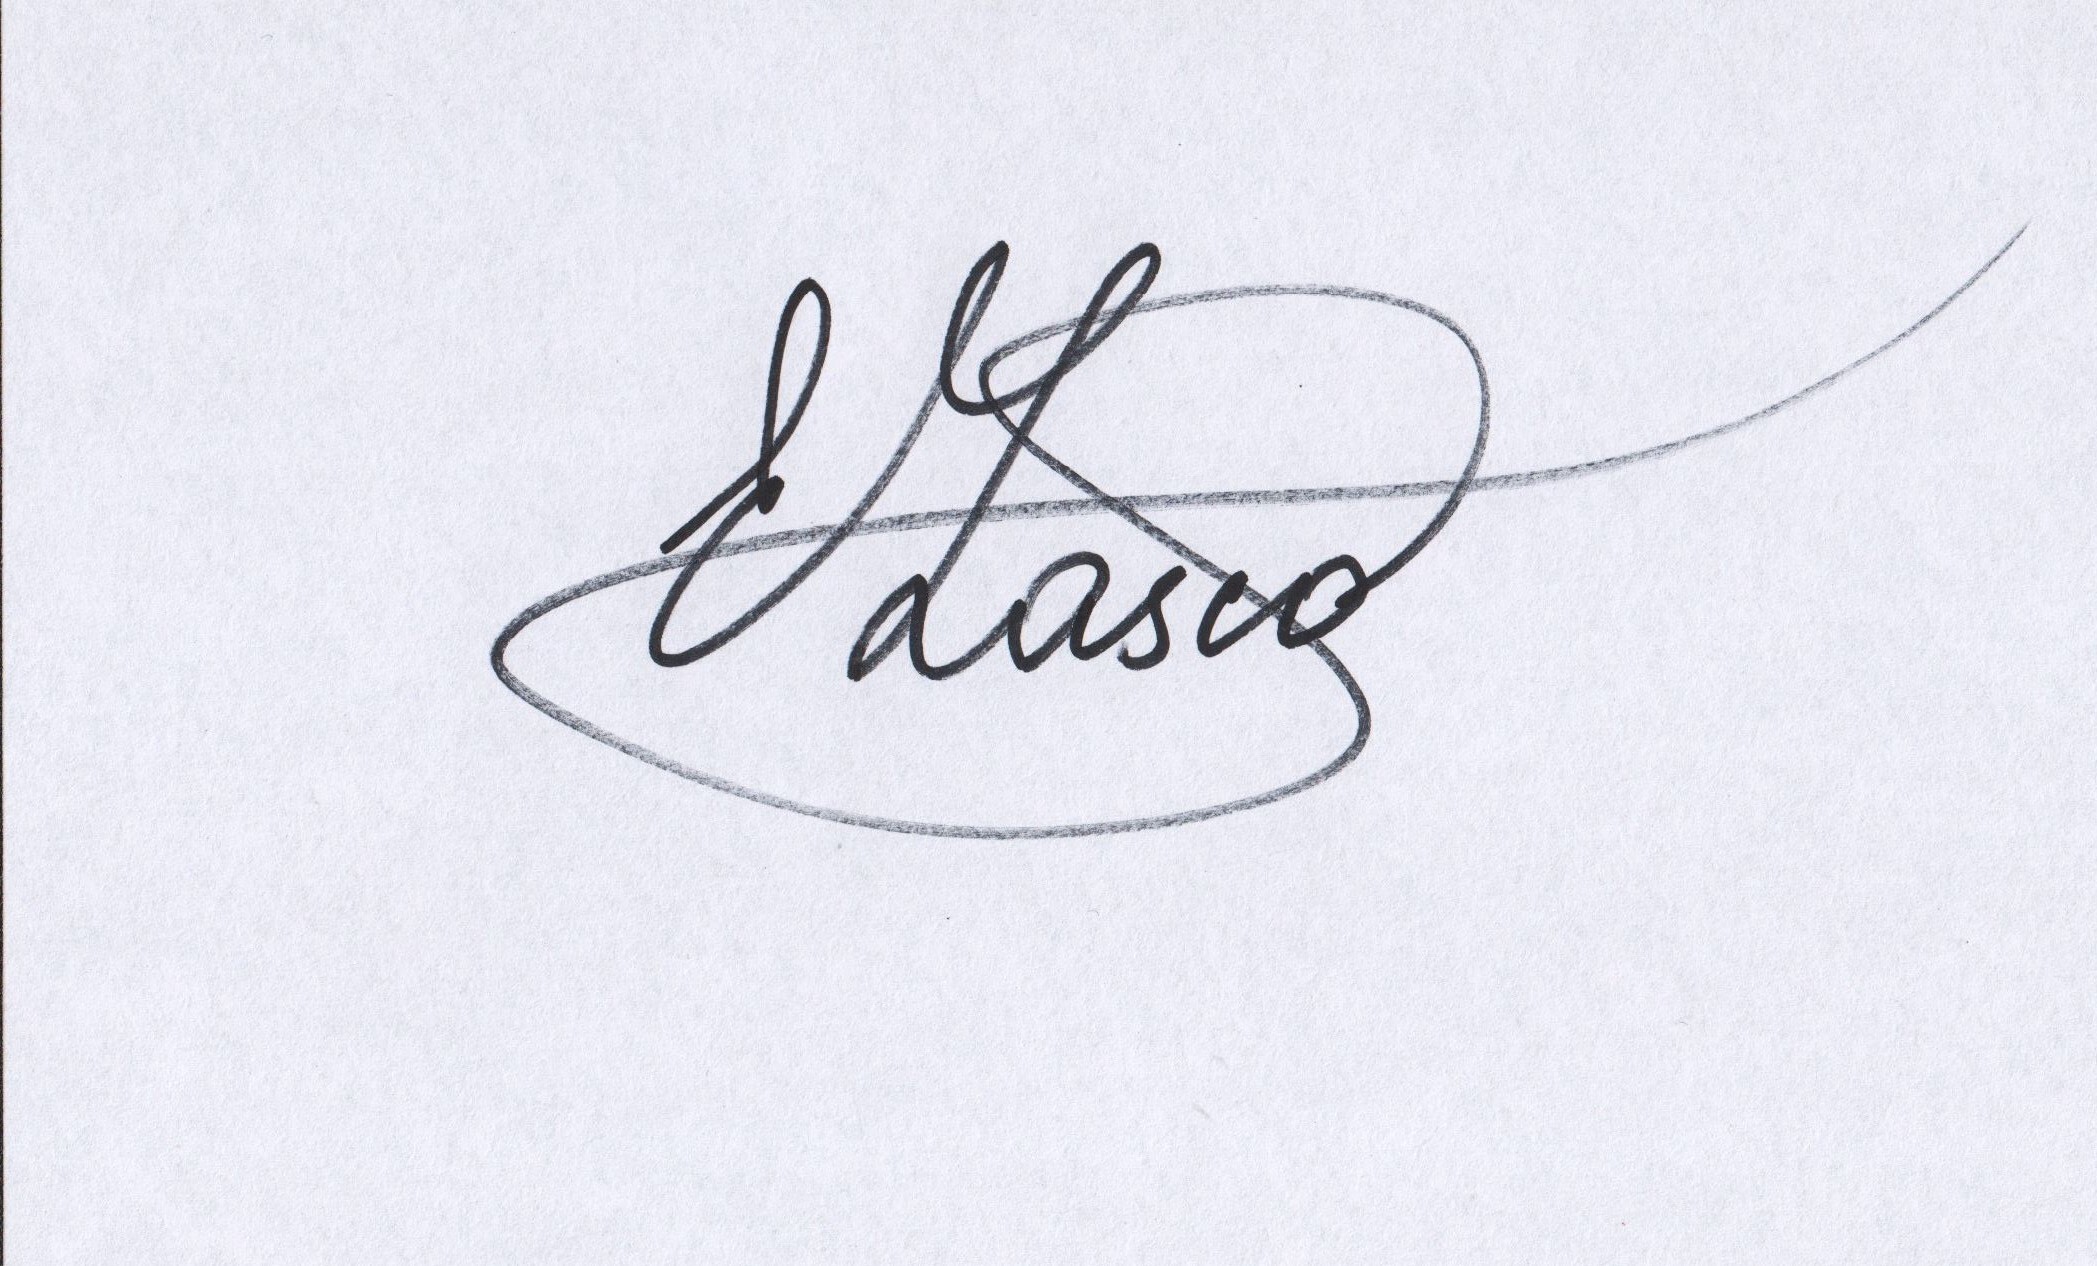
Signature of: q115940800